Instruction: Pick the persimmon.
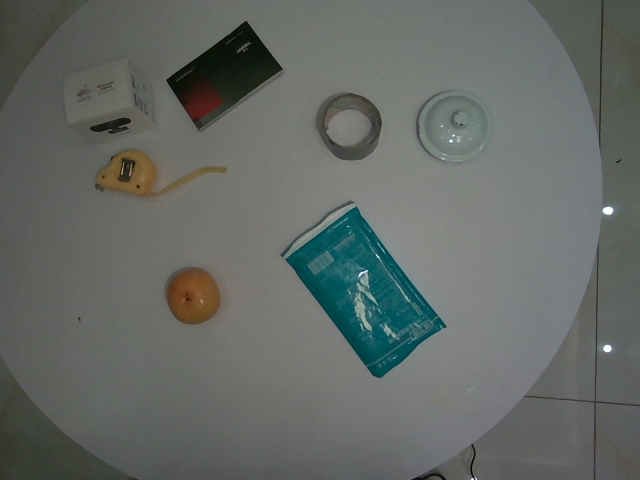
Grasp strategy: vertical